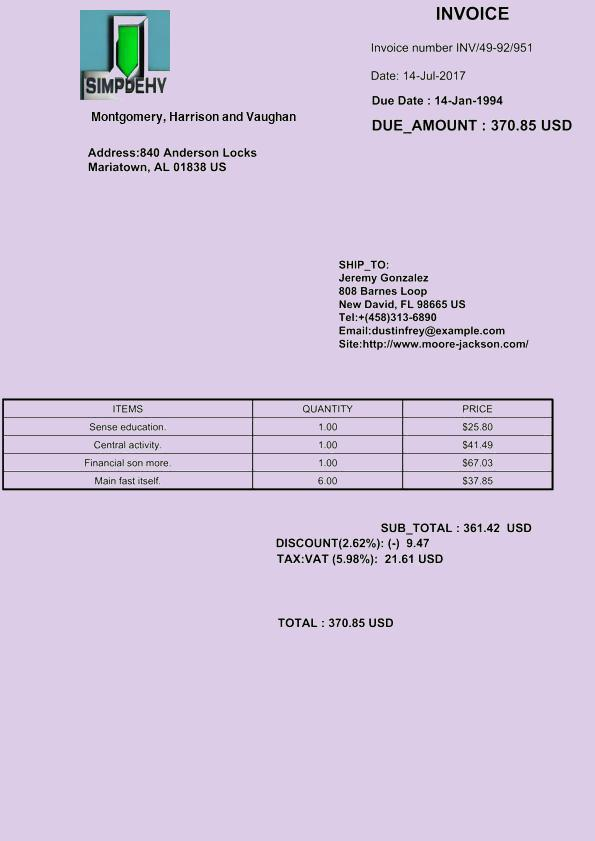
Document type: Invoice